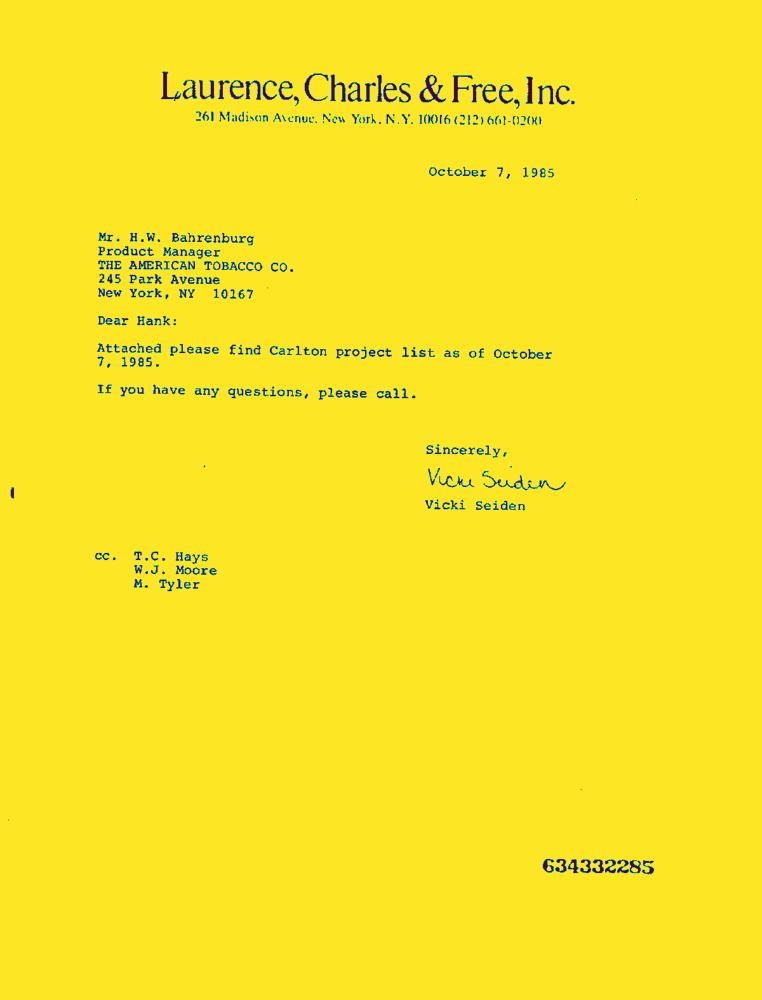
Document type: Letter-Doc